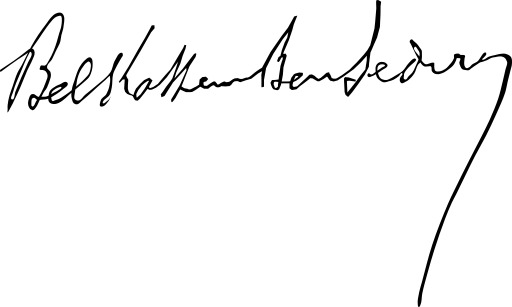
Signature of: belkassem ben sedira